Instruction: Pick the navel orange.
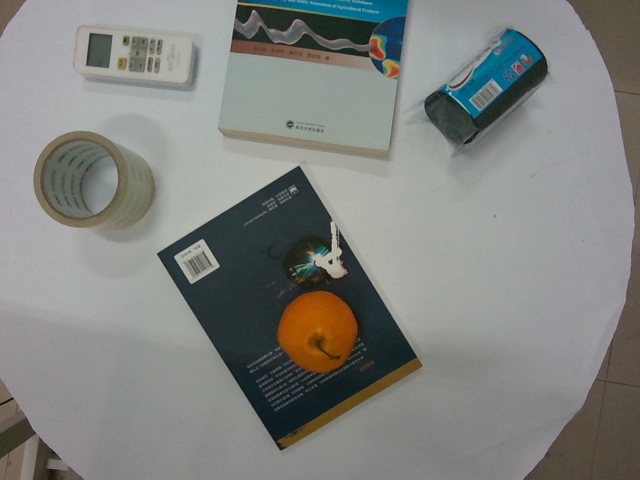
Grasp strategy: vertical